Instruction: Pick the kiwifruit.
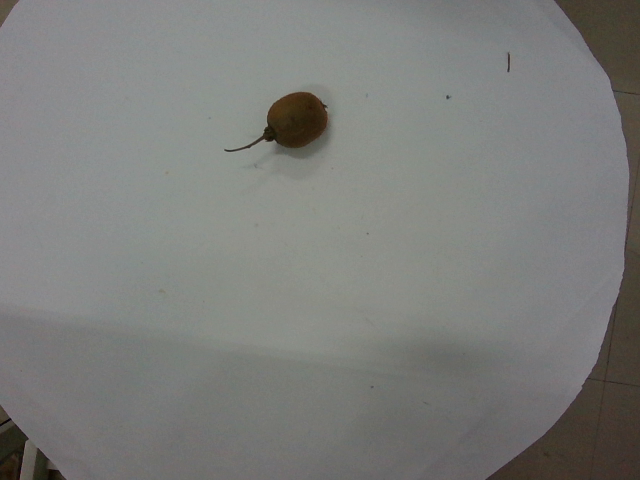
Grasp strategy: vertical